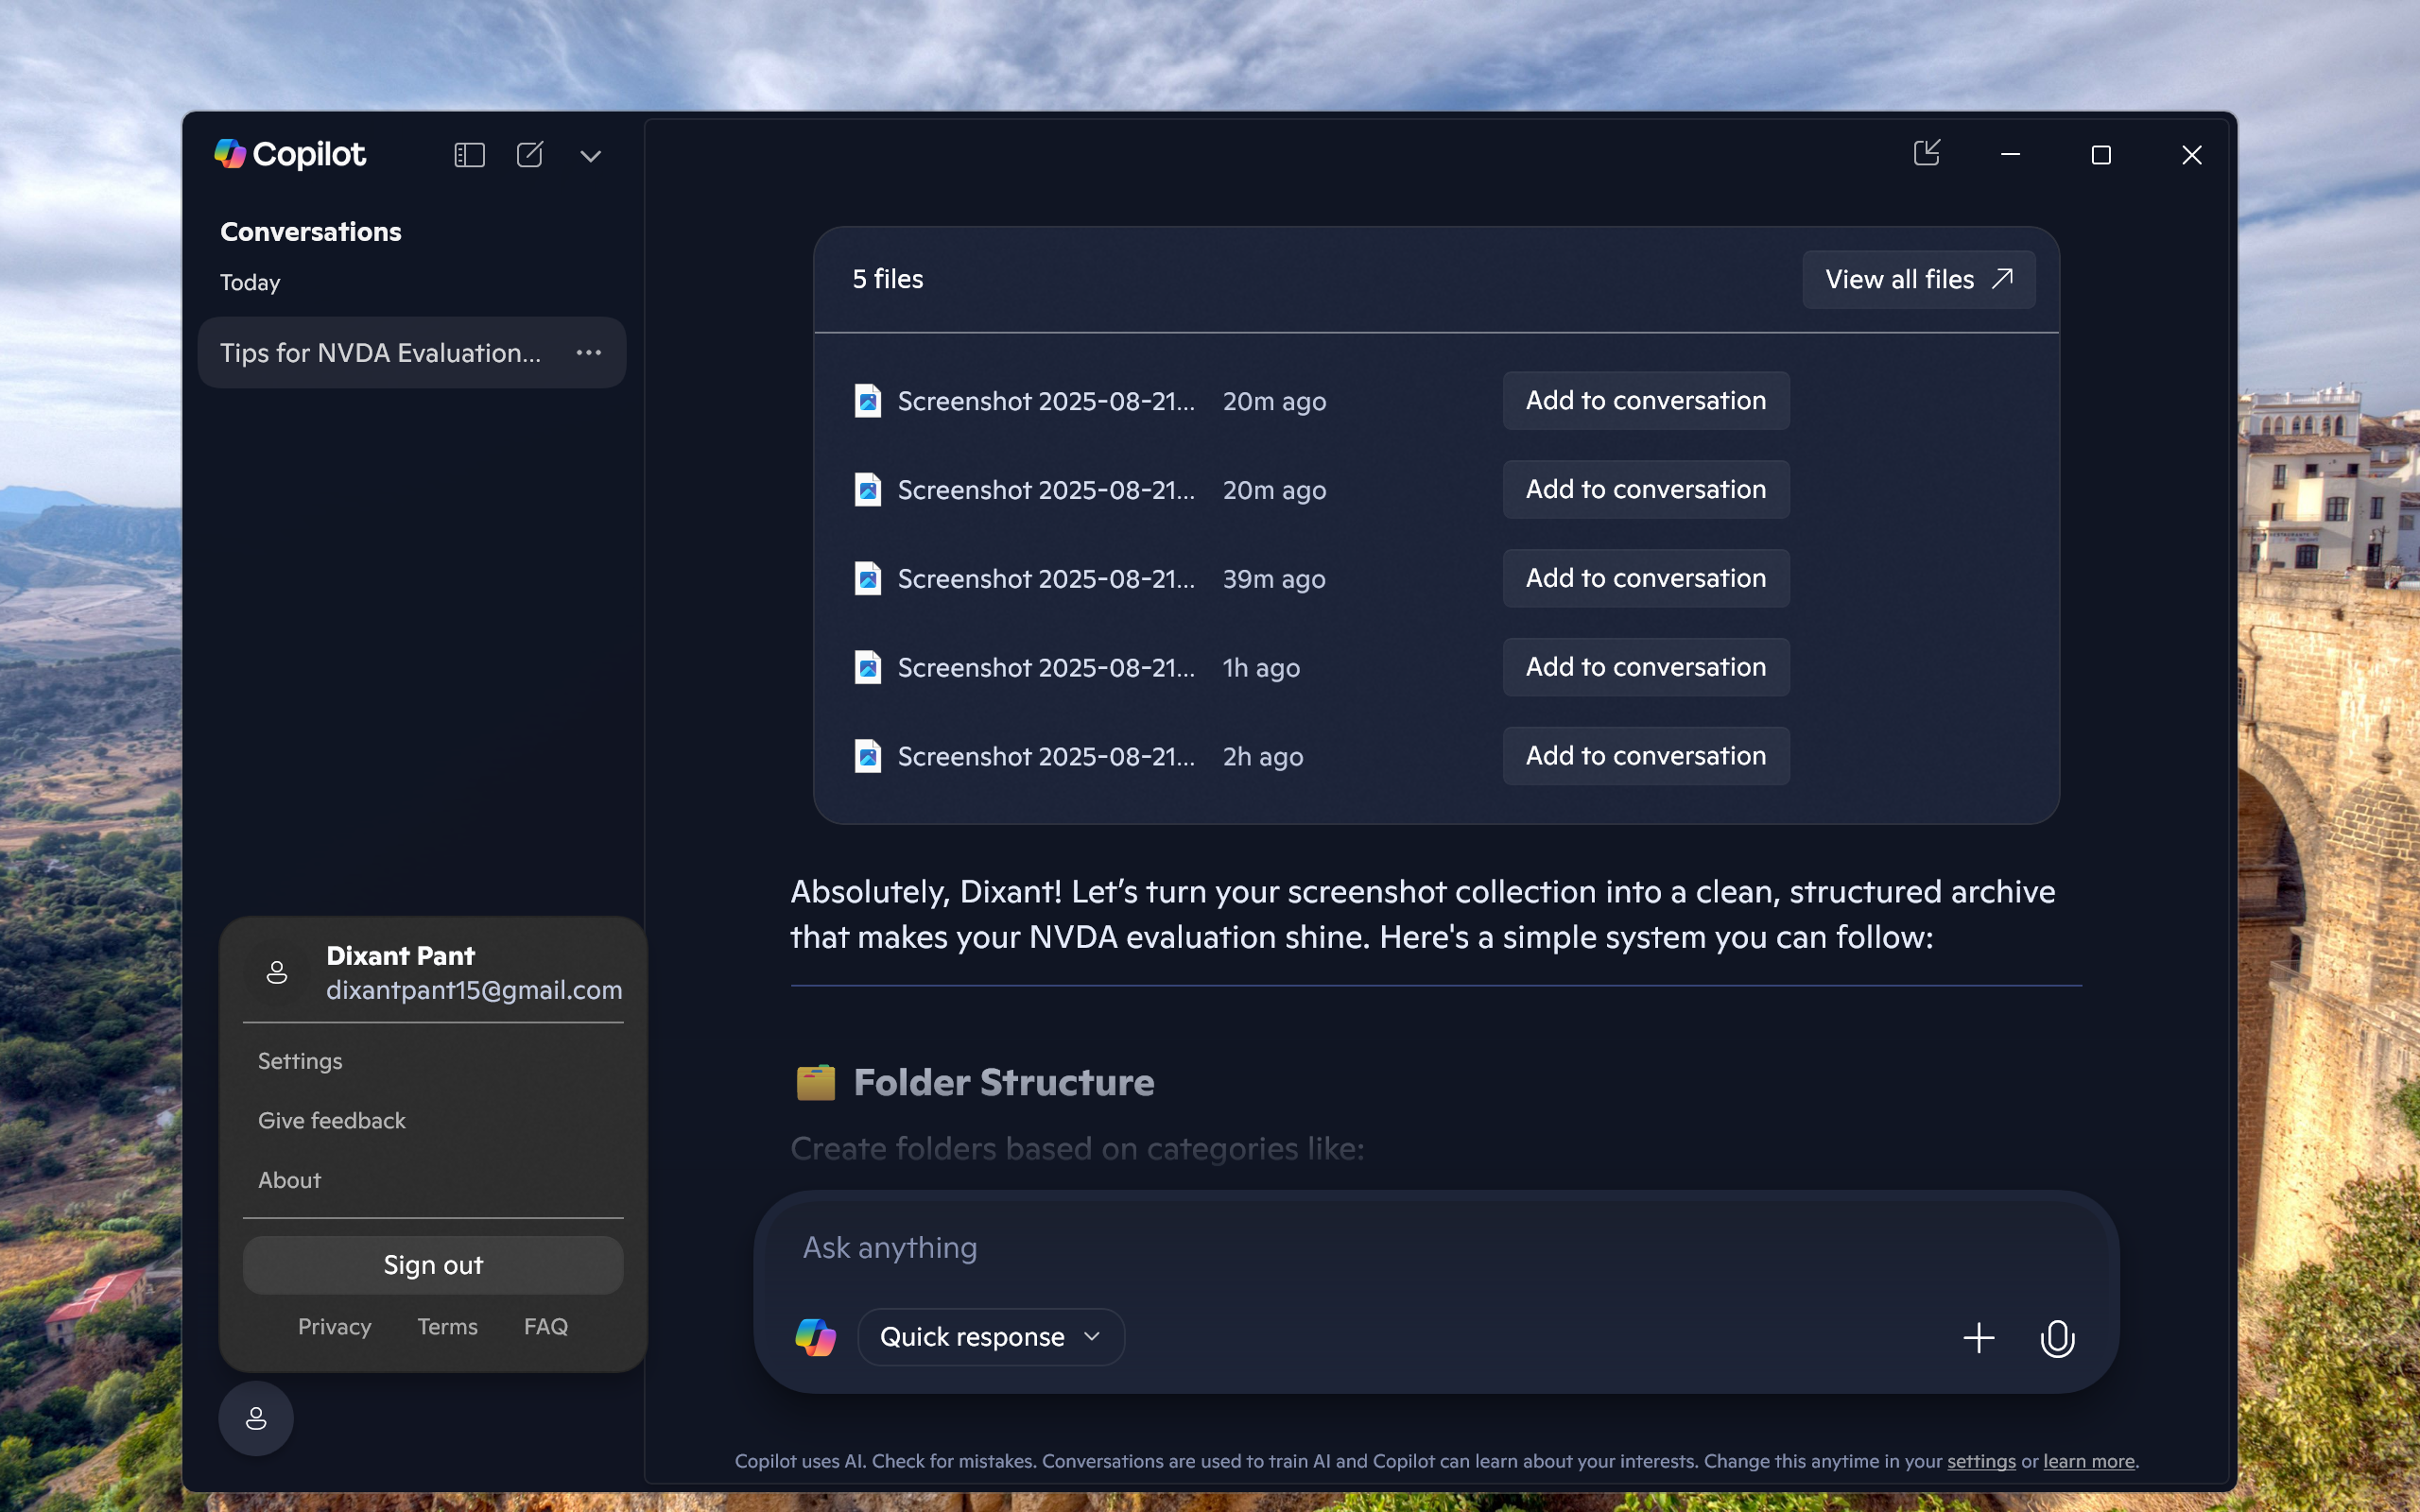
UI elements on screen:
"Desktop - window"
"window"
"Taskbar - pane"
"pane"
"pane"
"Running applications - pane"
"Copilot - window"
"System - menu bar - Contains commands to manipulate the window"
"System - menu item"
"Copilot - pane"
"Non Client Input Sink Window - window"
"Non Client Input Sink Window"
"AppWindow Custom Title Bar - pane"
"Minimize - button"
"Maximize - button"
"Close - button"
"pane"
"pane"
"window"
"pane"
"Conversation History - list"
"Conversations - text"
"Today - grouping"
"Today - text"
"Tips for NVDA Evaluation Screenshots Collection - list item"
"Tips for NVDA Evaluation Screenshots Collection - grouping"
"Account - button - Collapsed"
" - text"
"pane"
"Account - text"
" - text"
"Dixant - text"
"dixantpant15@gmail.com - text"
"Get Copilot Pro - button"
"Get Copilot Pro - text"
"Privacy - button"
"Privacy - text"
" - text"
"Delete account - button"
"Delete account - text"
"App - text"
"Auto start on log in - toggle button"
"Auto start on log in - text"
"thumb control"
"Pin Copilot to Start menu - text"
"Pin to Start menu - button"
"Pin to Start menu - text"
"Pin Copilot to taskbar - text"
"Pin to taskbar - button"
"Pin to taskbar - text"
"Permission settings - text"
"File search - grouping - Allow Copilot access to local files to be able to retrieve files for you..."
"File search - toggle button"
"File search - text"
"thumb control"
"Allow Copilot access to local files to be able to retrieve files for you. Change which files can ..."
"Windows Settings - link"
"File read - grouping - Allow Copilot to read the files on your PC to help answer your questions."
"File read - toggle button"
"thumb control"
"Vertical - scroll bar - value: 0"
"Vertical Small Decrease - button"
" - text"
"Vertical Thumb - thumb control"
"Vertical Large Increase - button"
"Vertical Small Increase - button"
" - text"
"Copilot - graphic"
"Close sidebar - button"
" - text"
"New conversation - button"
" - text"
"More actions - button"
" - text"
"Back - button"
" - text"
"Check for updates - button"
" - text"
"System - menu bar"
"System - menu item"
"window"